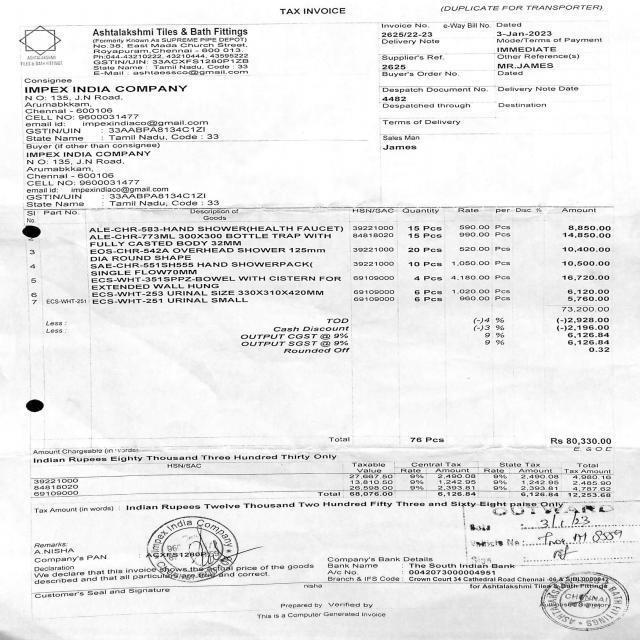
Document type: Invoice